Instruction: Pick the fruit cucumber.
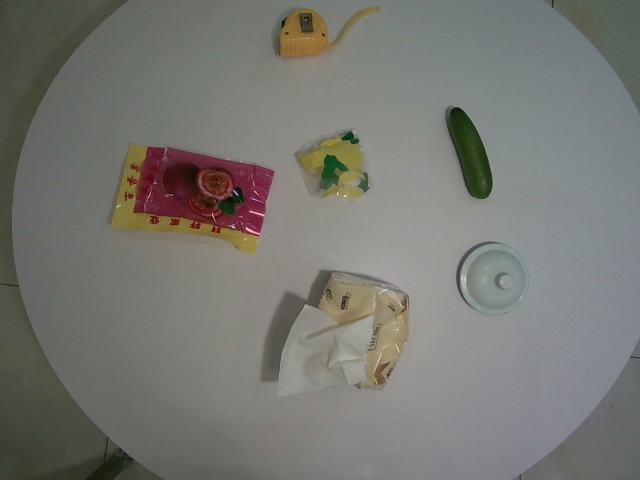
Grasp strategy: vertical